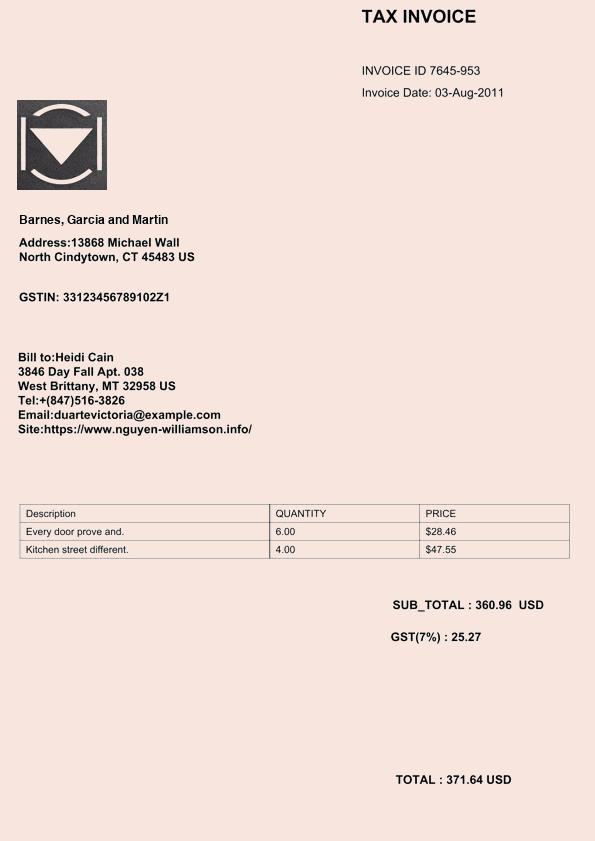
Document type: Invoice